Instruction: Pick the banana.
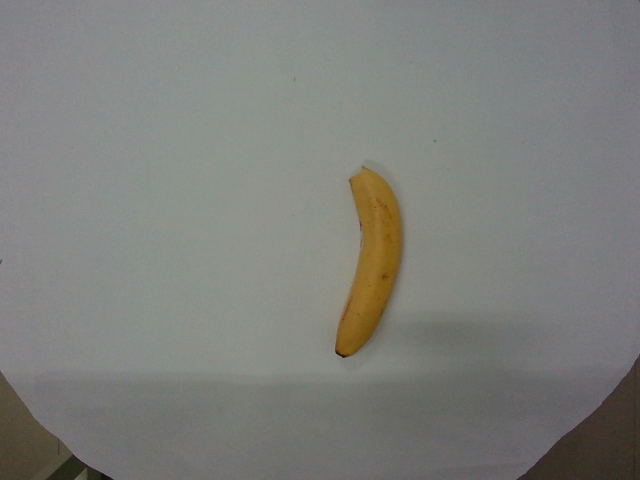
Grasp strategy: vertical